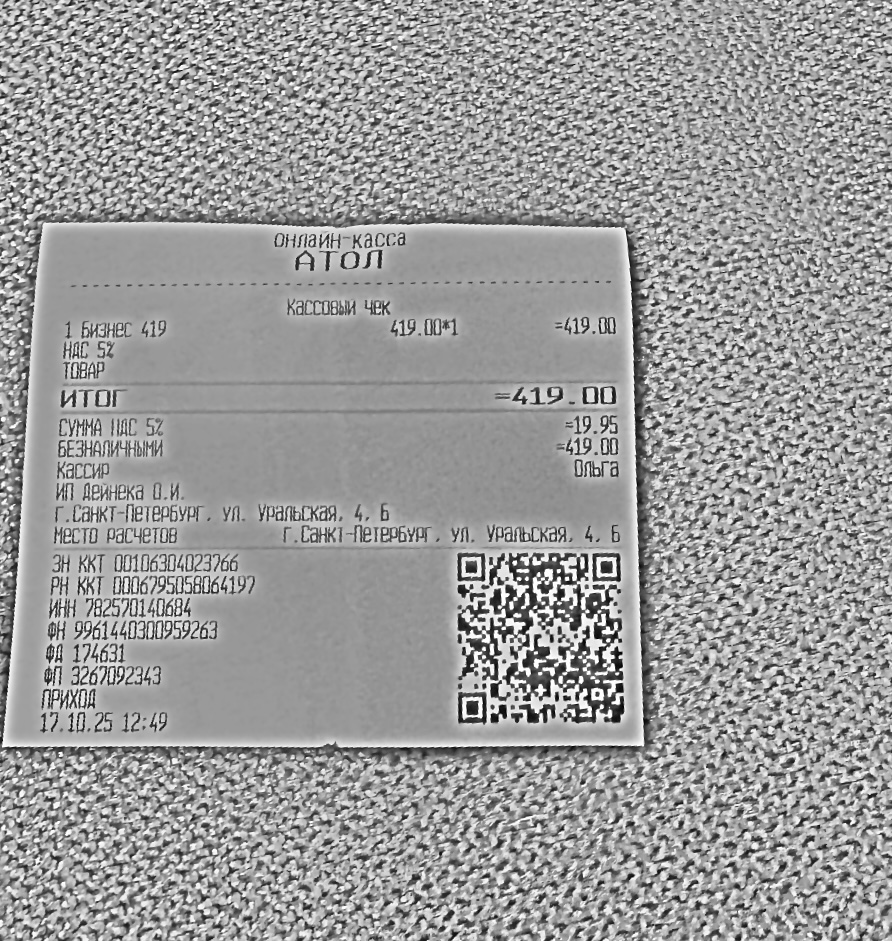
Продавец: ИП Дейнека О.И.
ИНН: 782570140684
Дата: 17.10.25
Товары: 1 Бизнес 419
Количество: 1
Цена: 419.00
Сумма: 419.00
Итого: 419.00